Question: What is the mailing or notice date provided in the document?
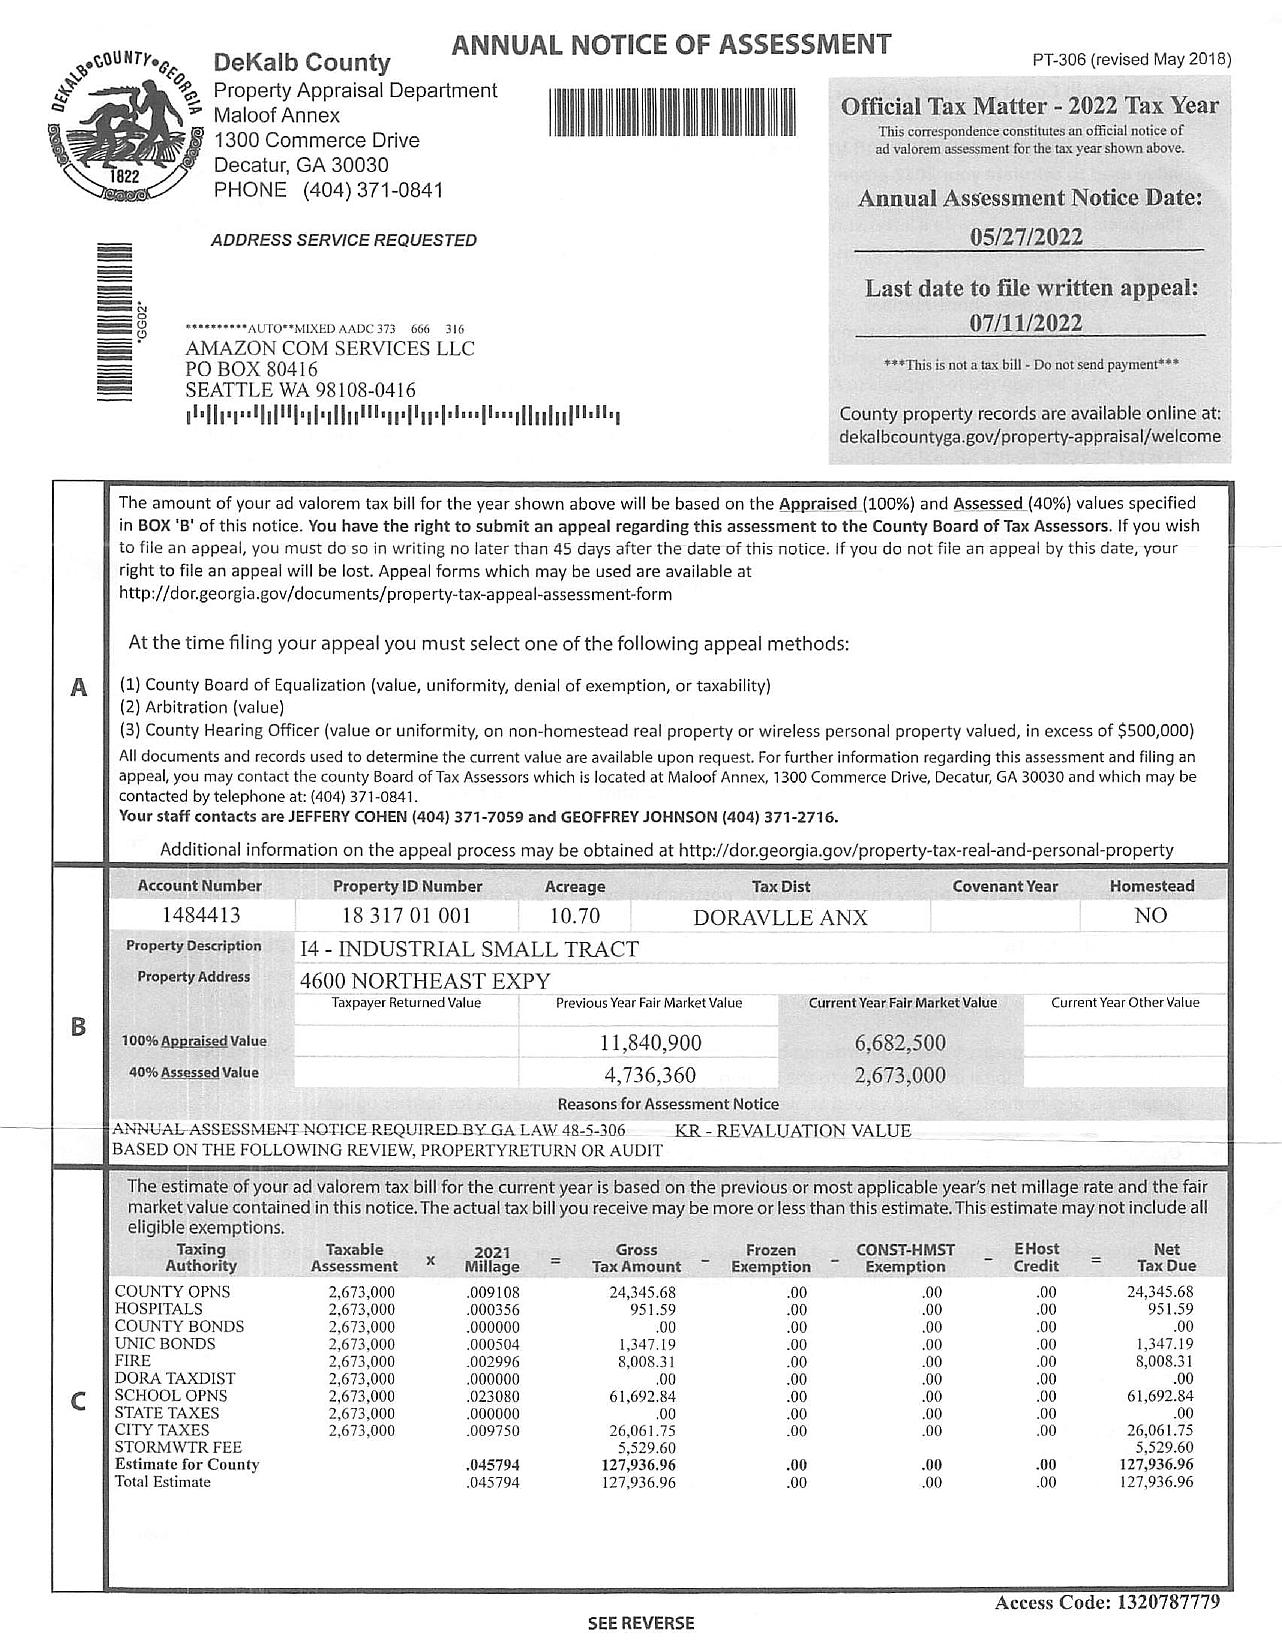
Answer: "5/27/22"